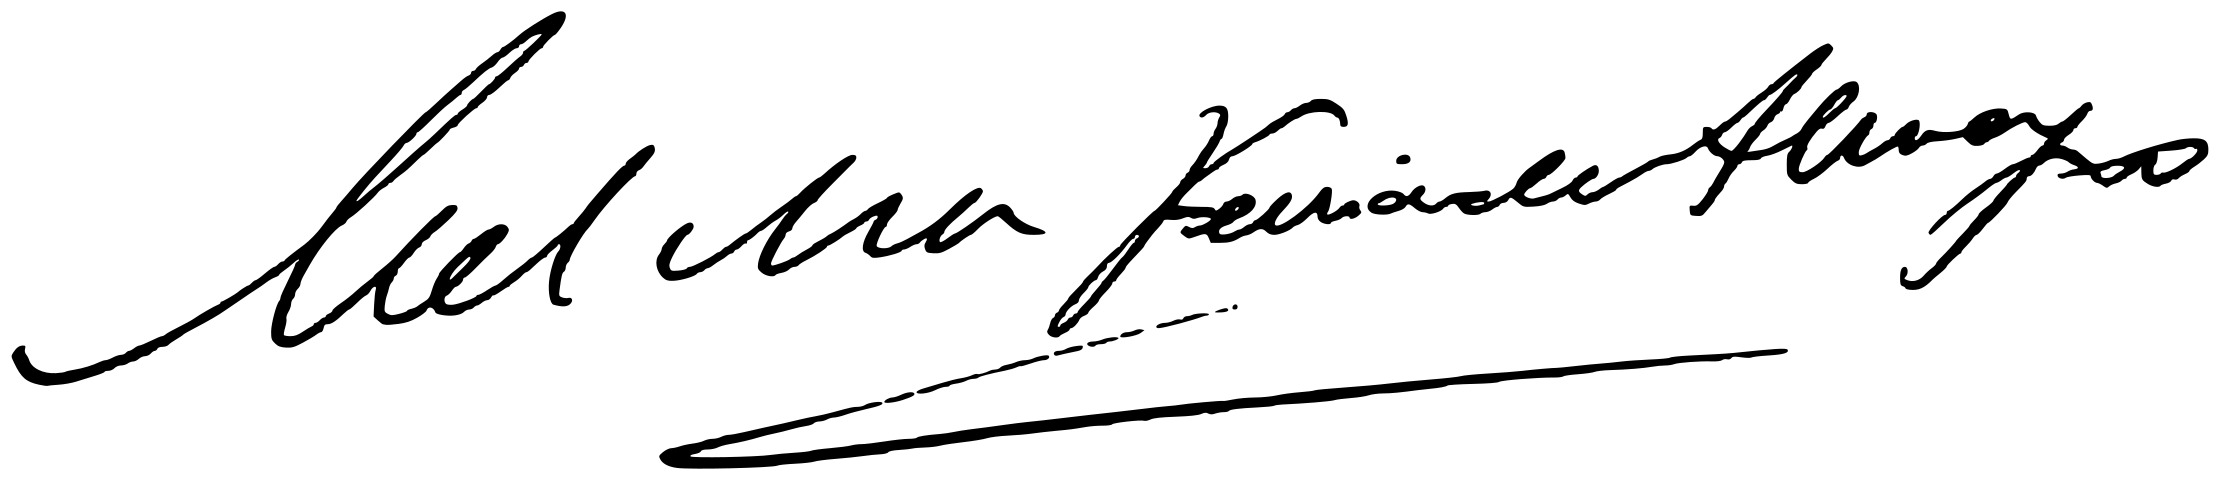
Signature of: melchor fernández almagro